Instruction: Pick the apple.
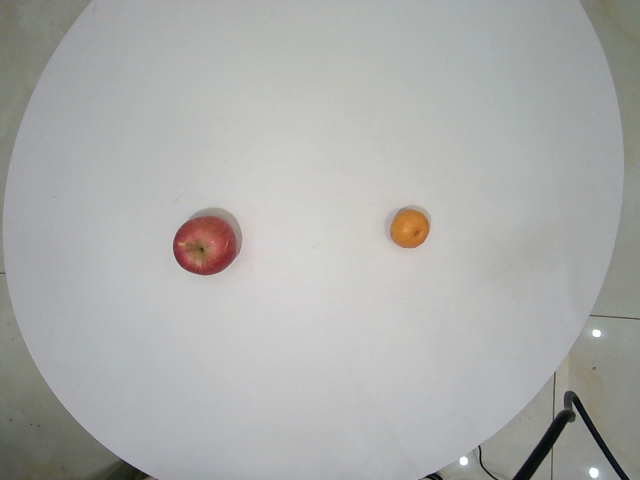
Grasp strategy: vertical